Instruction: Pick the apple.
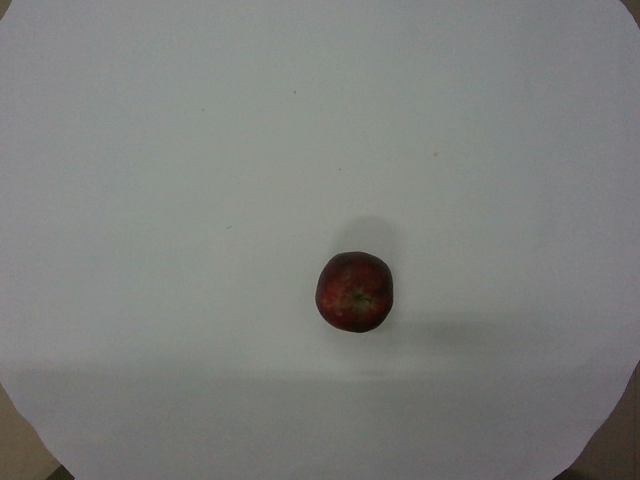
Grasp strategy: vertical